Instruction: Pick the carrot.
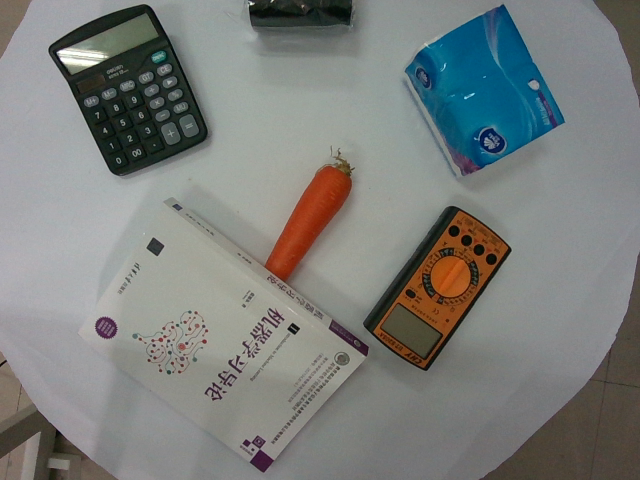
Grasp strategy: vertical